Question: How does the patient history play a role?
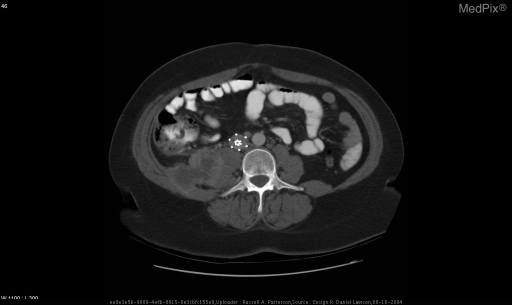
Answer: The patient's history of Patient presented to the ER in Jan2003 with 2 day history of fever, night sweats, groin pain, anorexia, nausea, and fatigue. Approximately 2 weeks prior to presentation the patient was seen by PCP for low-grade fevers and mild groin pain that radiated to her hip and back. She was diagnosed with groin strain and prescribed Flexeril. The patient continued to experience intermittent fevers and progressively worsening pain in her hip and groin despite frequent use of Flexeril. The pain was noted to be particularly bad while climbing stairs that would improve with sitting and rest. There were otherwise no changes in her bowel habits or stool quality (2-3 loose stools/day), no urinary symptoms, chest pain, dispnea, hemoptysis, or musculoskeletal trauma. The patient also denied a history of chronic gastrointestinal disease. She had an appendectomy 10 years ago. Past medical history also significant for a right sided nephrectomy in 2002 for an angiolipoma. Post-operative course complicated by a septic hematoma in the right kidney fossa, pneumonia and deep venous thromboses (DVTs). In 2003 an IVC Greenfield filter was placed for recurrent DVTs unresponsive to anticoagulation therapy.  Medications Flexeril, Aygestin (for Menorrhagia), Progestin and Coumadin. is key in understanding the case.